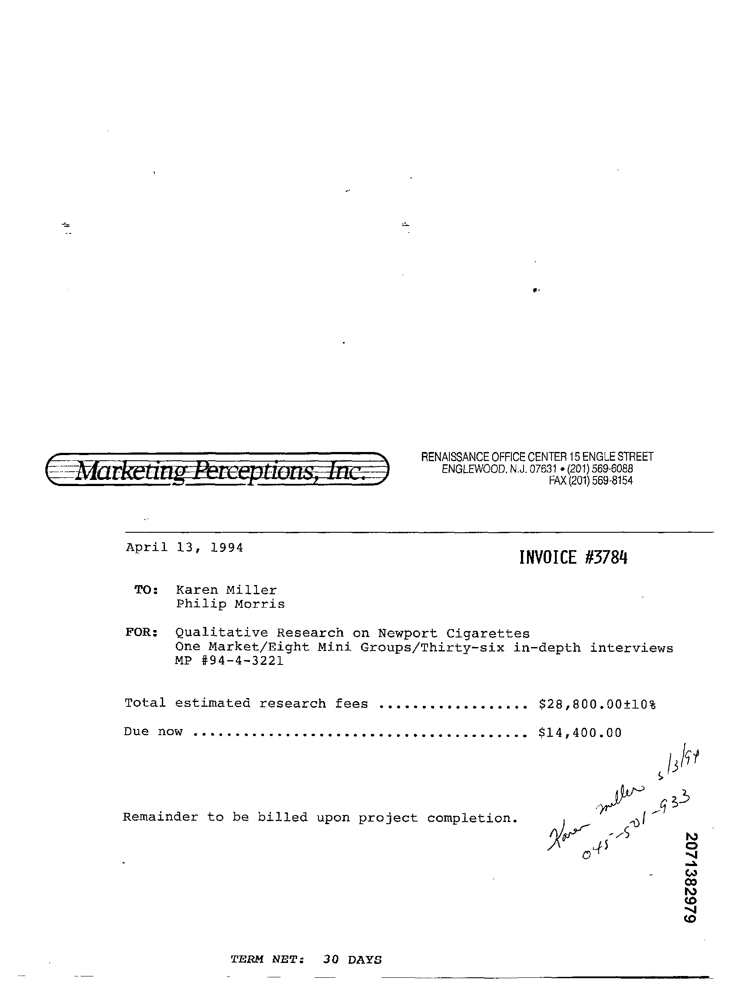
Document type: Invoice